Question: What is the filing due date as per the document?
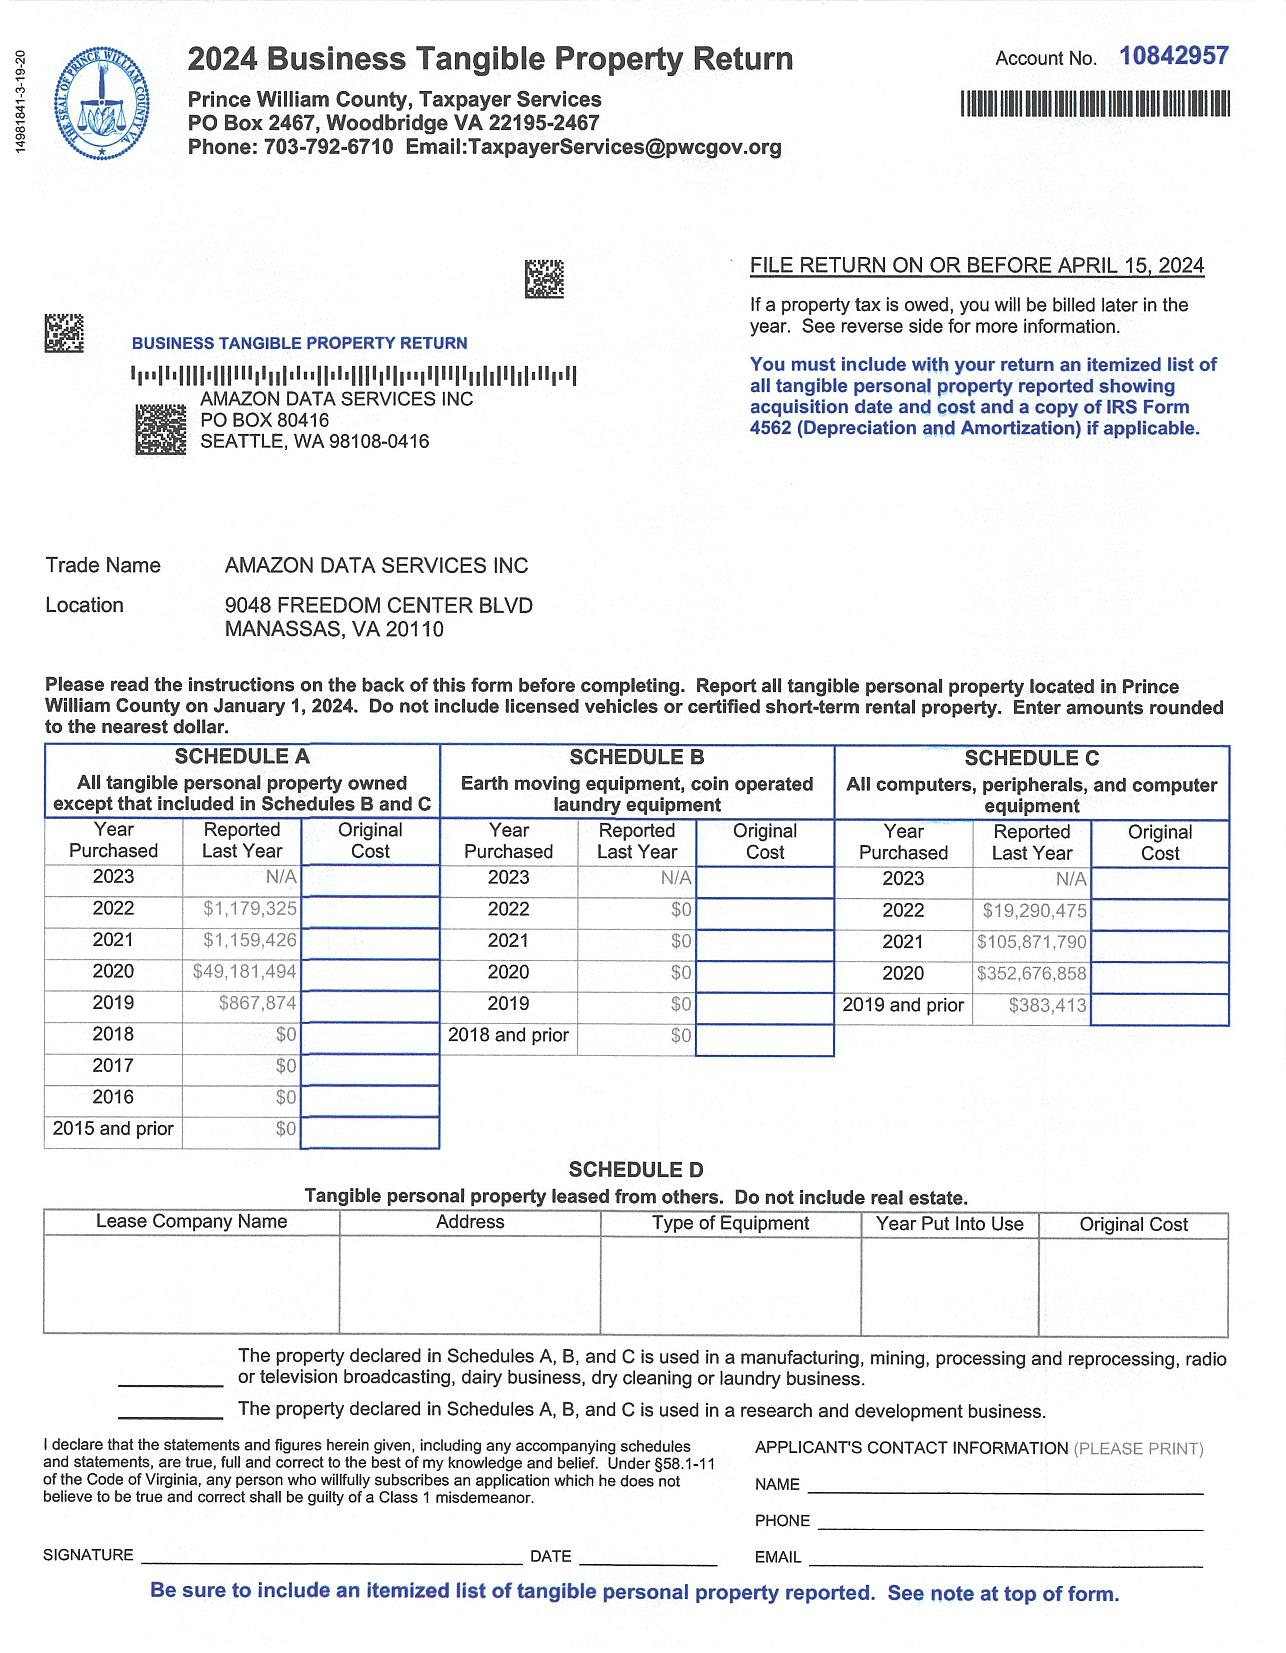
Answer: "15-Apr-24"